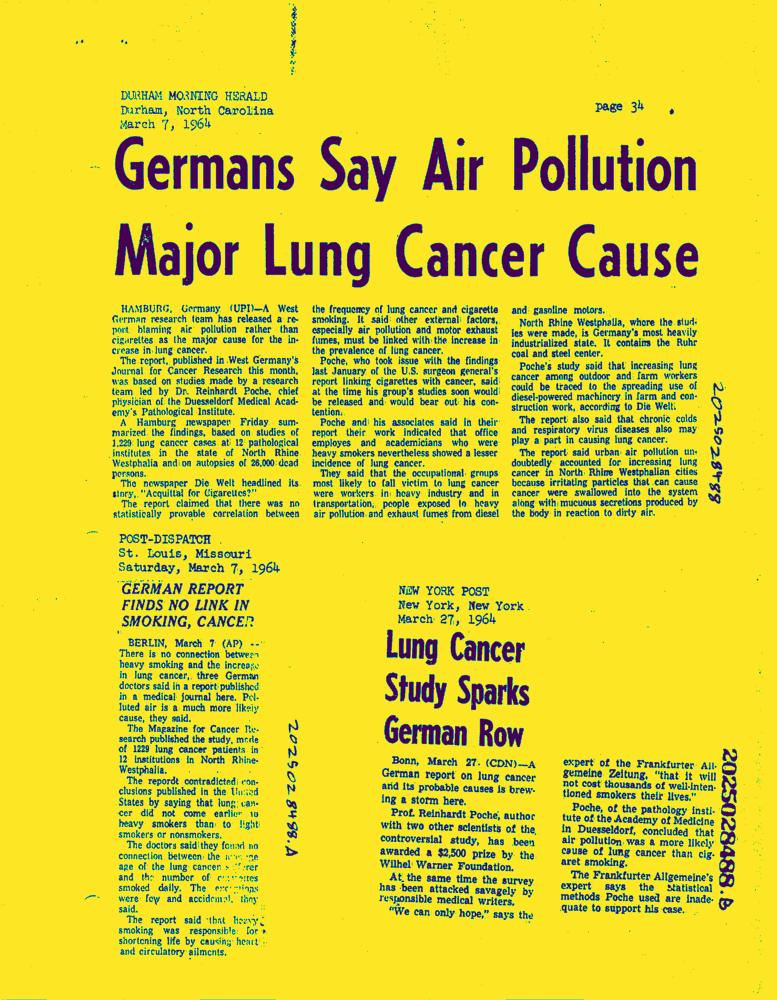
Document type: News-Article